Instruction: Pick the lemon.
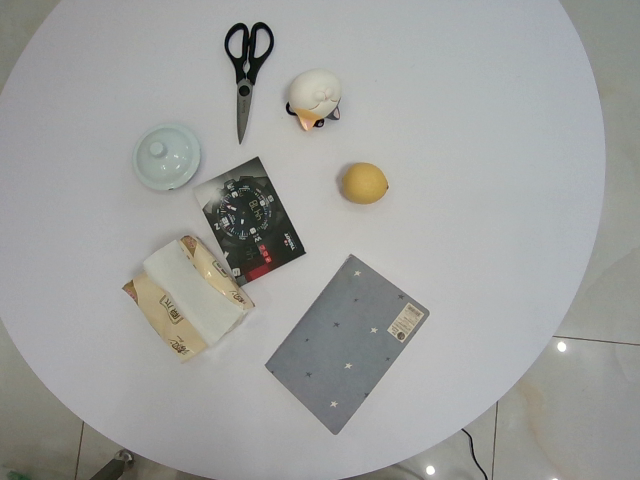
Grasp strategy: vertical